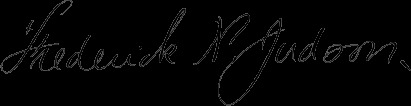
Signature of: frederick n judson